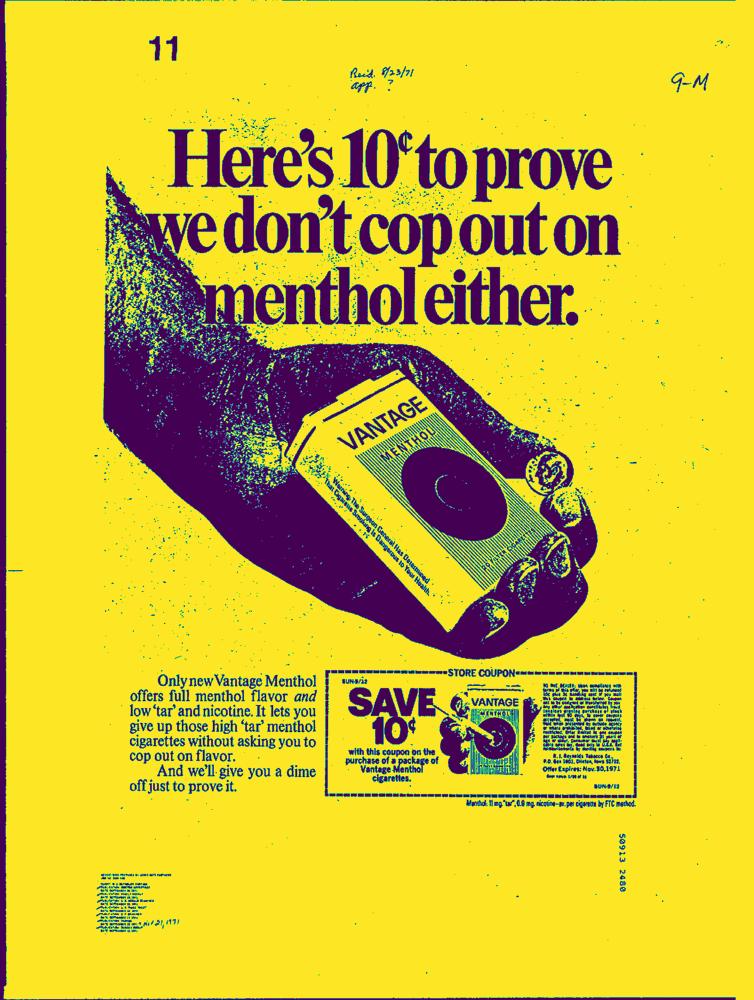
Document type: AD